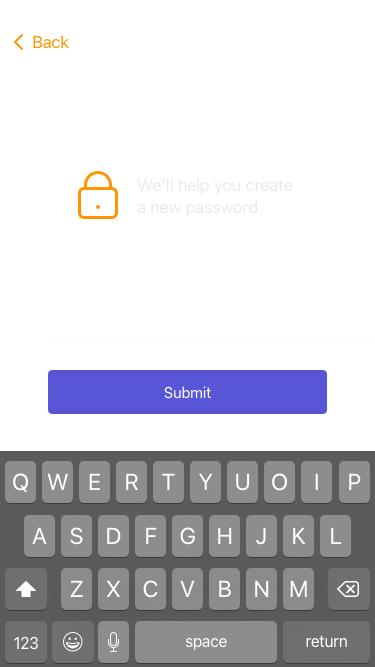
Text in this UI design:
Be sure to check your spam filter for an email musical@gmail.com
We’ll help you create a new password
Password Recovery